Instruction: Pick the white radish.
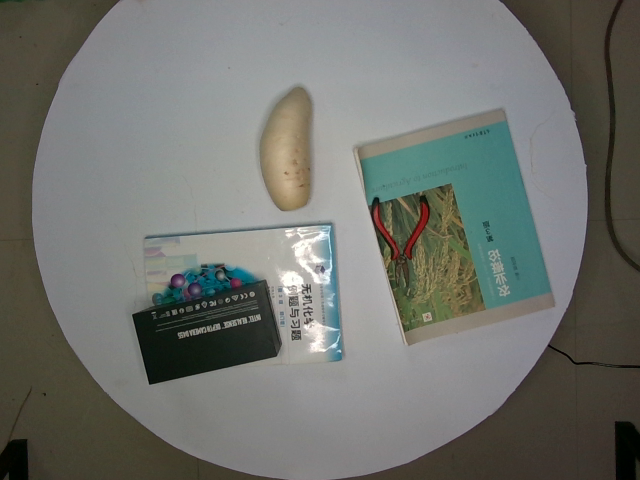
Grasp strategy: vertical